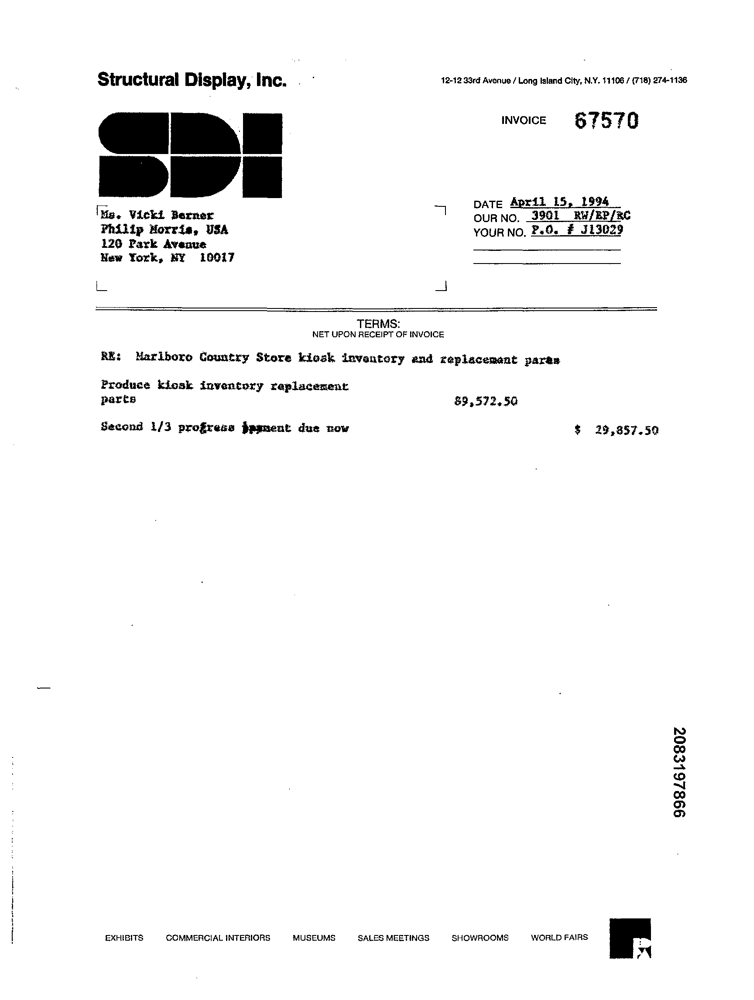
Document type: Invoice